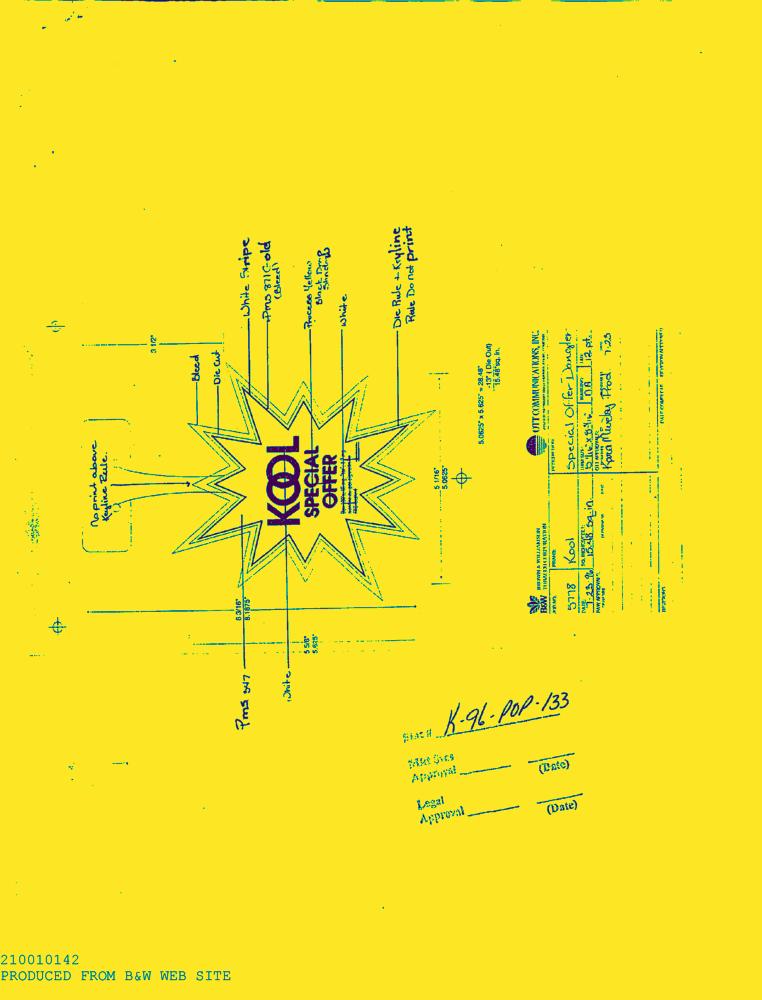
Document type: AD